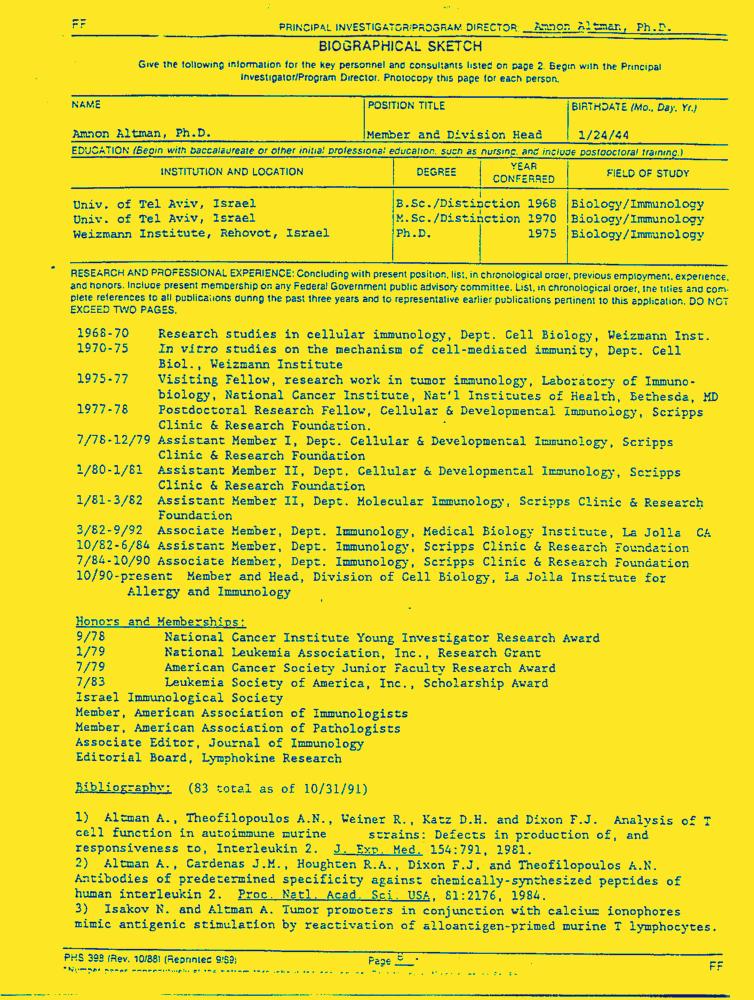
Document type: Resume-Doc